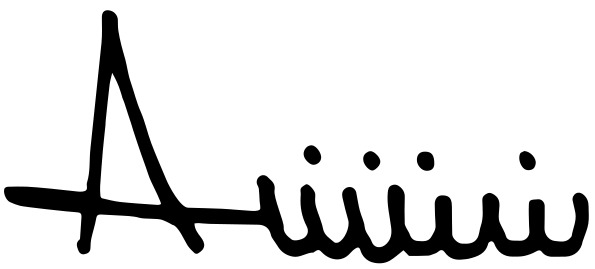
Signature of: abd al hamid dbeibeh